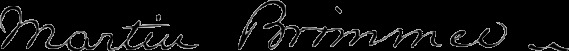
Signature of: martin brimmer